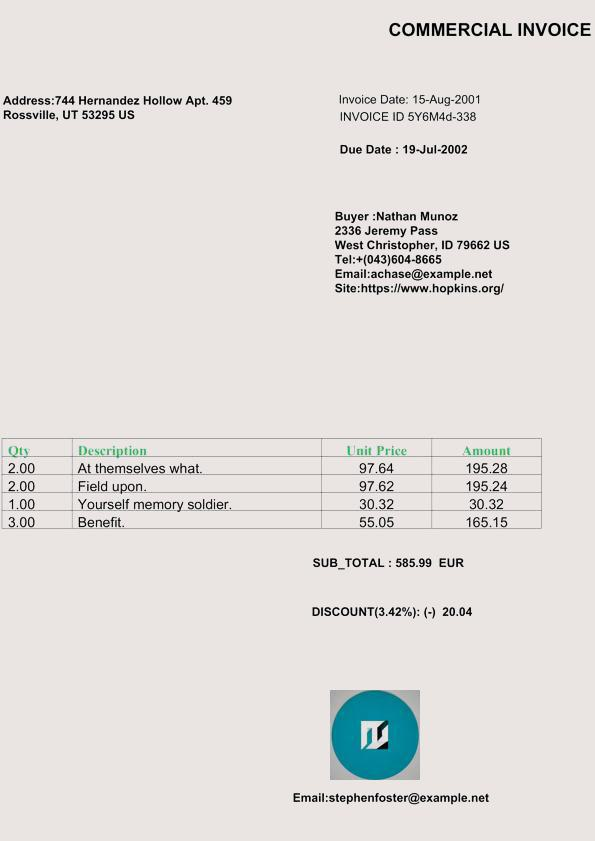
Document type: Invoice